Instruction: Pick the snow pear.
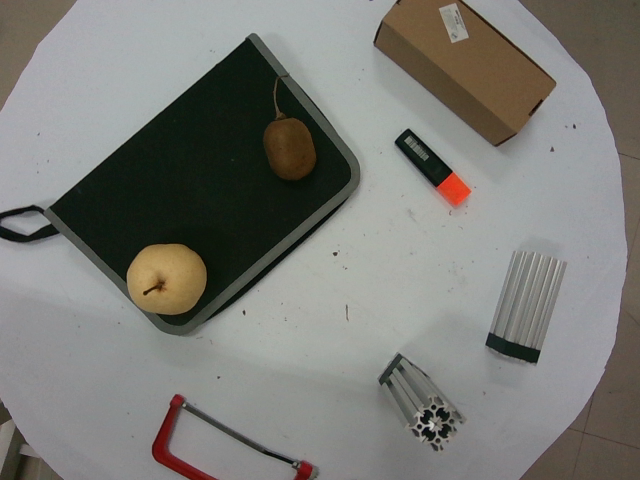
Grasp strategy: vertical